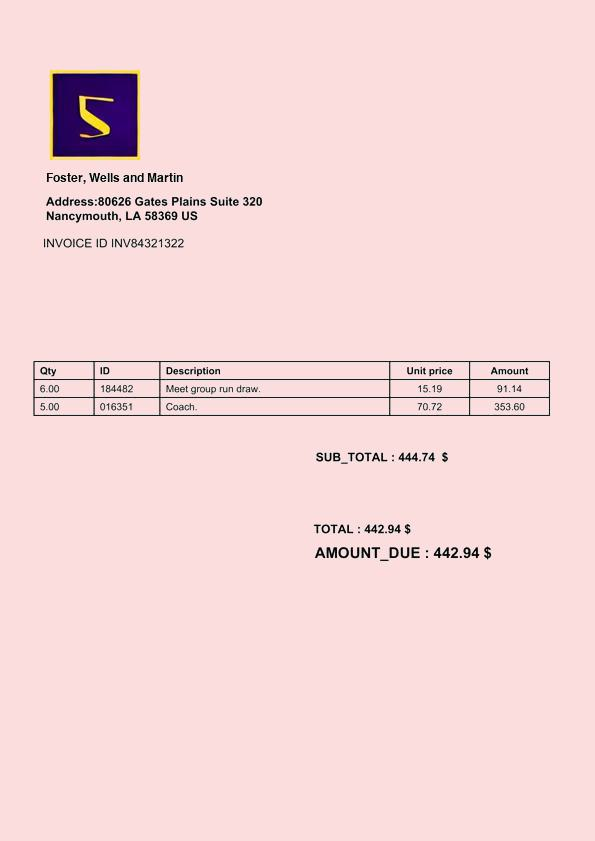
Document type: Invoice